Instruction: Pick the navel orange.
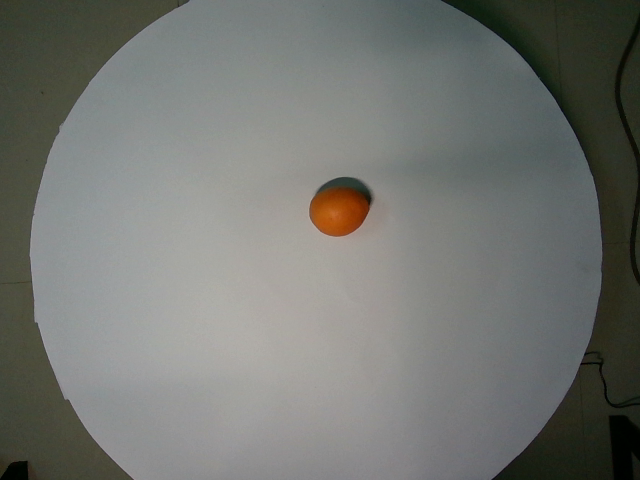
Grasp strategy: vertical